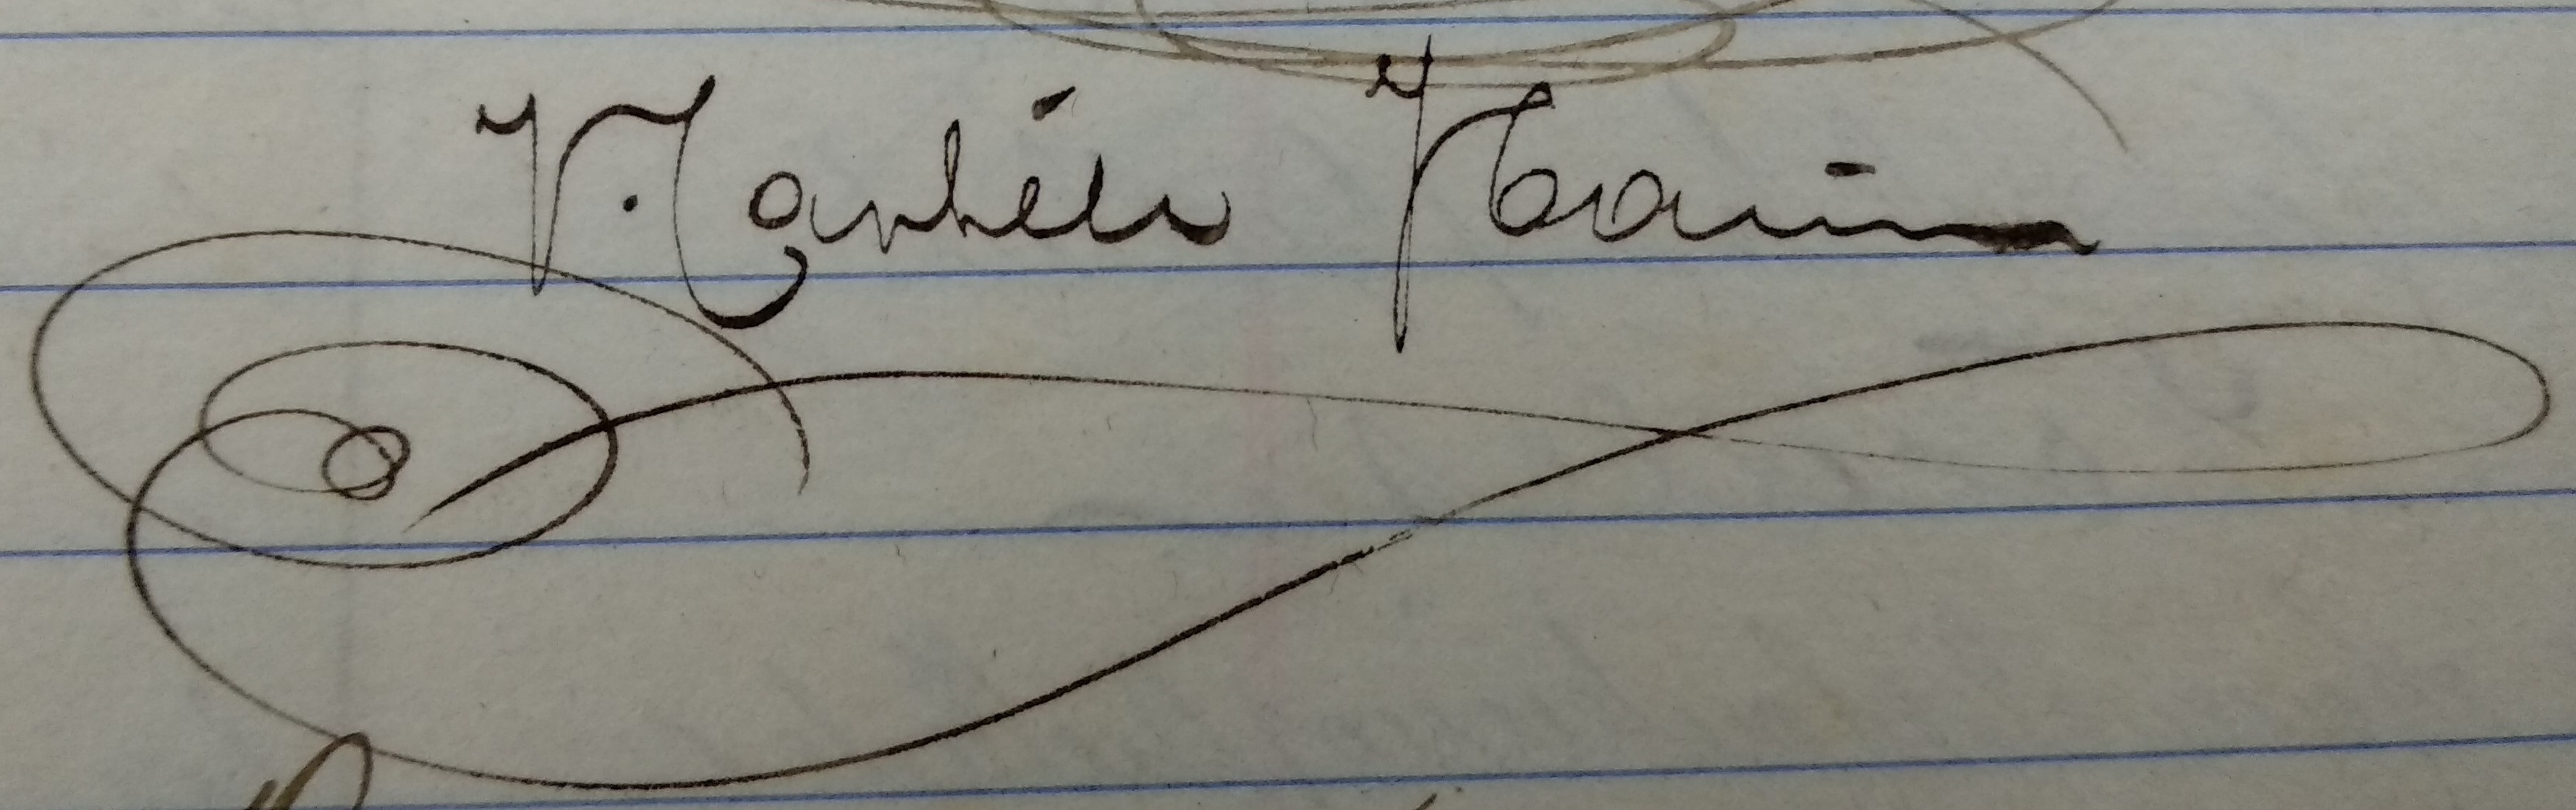
Signature of: vicente castell ibáñez